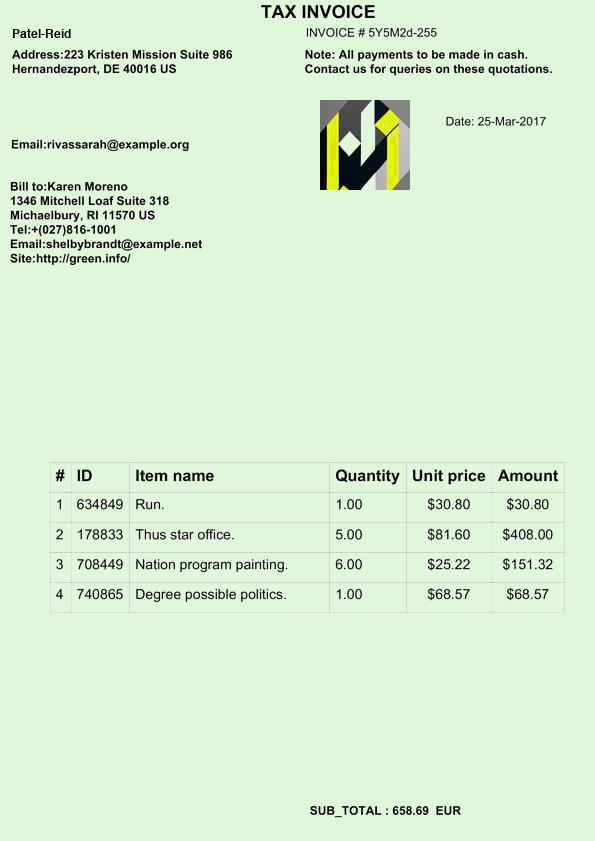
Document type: Invoice